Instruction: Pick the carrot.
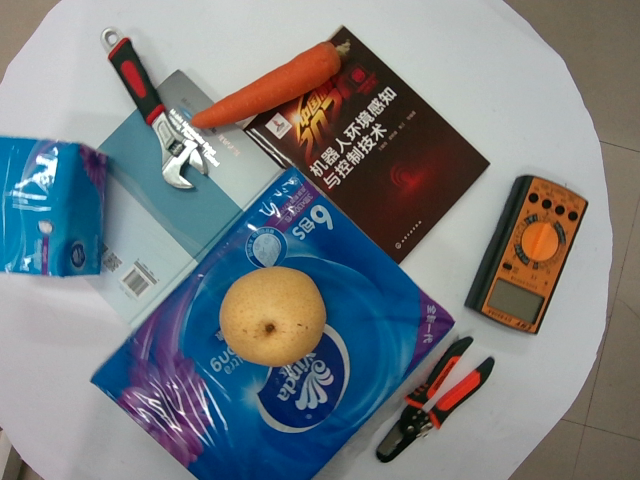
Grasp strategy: vertical